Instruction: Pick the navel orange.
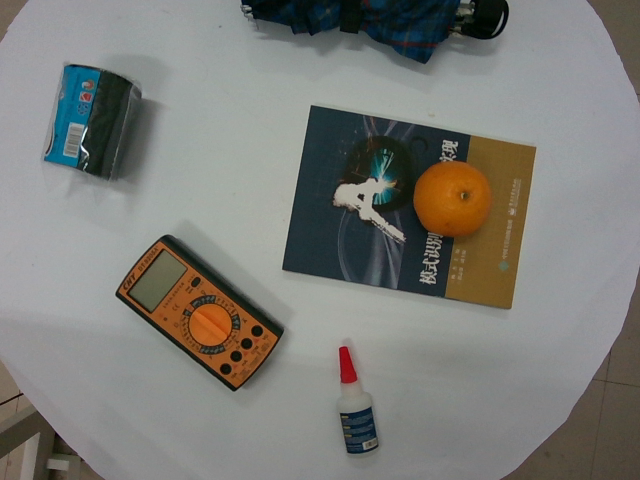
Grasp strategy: vertical